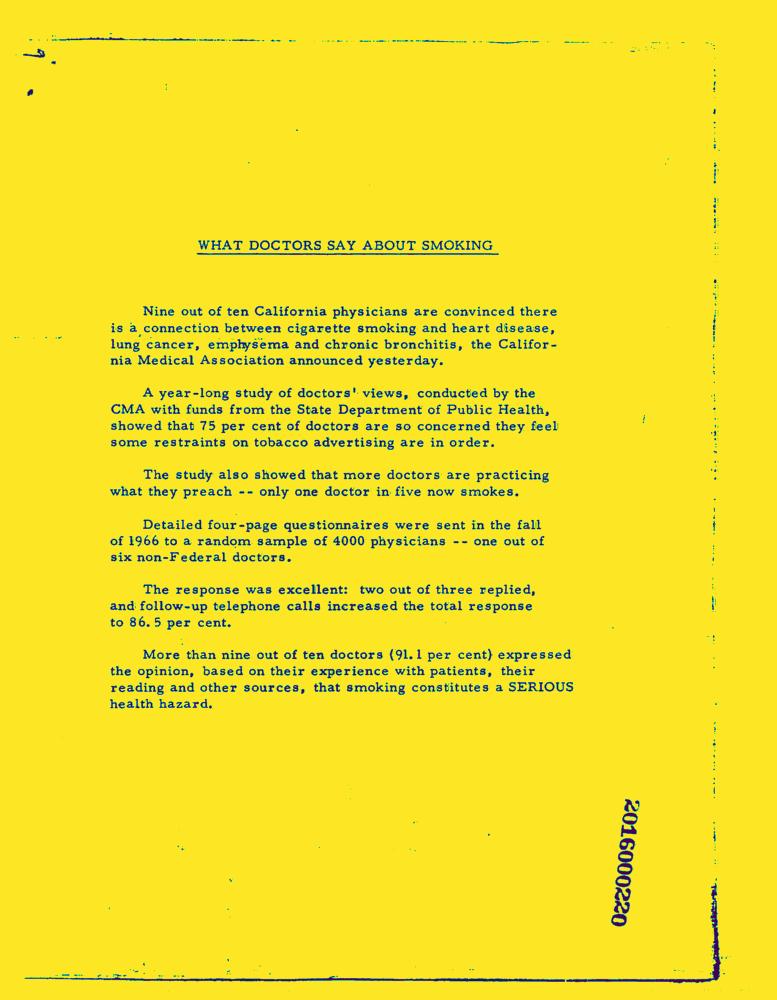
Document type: News-Article